Question: Describe the condition in detail:
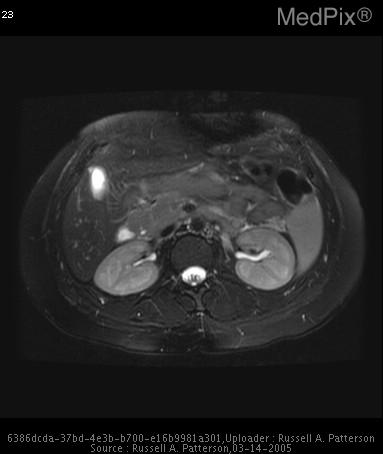
Answer: The disease is discussed as: Acute cholecystitis typically presents with right upper quadrant or periumbilical abdominal pain that may radiate to the back or shoulder, fever, and leukocytosis.  The gallbladder becomes inflamed due to blockage of the cystic duct--not all gallstones produce enough irritation to produce inflammation.  Many people with gallstones are asymptomatic, some have episodes of biliary colic, and others develop cholecystitis.
        The diagnosis is most commonly made via ultrasound, which may show presence of gallstones, gallbladder wall thickening, and/or pericholic fluid.  Studies have shown that US is fairly sensitive in >80% of cases.  One study reported by M.T. Keogan suggested that MRCP with half-Fourier RARE sequence has a sensitivity of 91% and specificity of 79% for acute cholecystitis though other studies suggest lower sensitivity (70%).  For detection of stones in the cystic duct, however, MRCP is indisputably more reliable than ultrasound; with reported sensitivity and specificity of 95 and 97 percent.  ERCP has, in the past, been commonly used for visualization of the ductal system and is useful for concurrent stone extraction, stent insertion, or biopsy.  But MRCP has become useful because it is less invasive and does not require addition of contrast--hence decreasing procedure morbidity.
       Left untreated, cholecystitis may resolve.  But due to the various complications which can occur such as gallbladder gangrene, perforated gallbladder, or cholecystoenteric fistula leading to gallstone ileus, removal of the gallbladder is the preferred method of treatment and is commonly performed via laparoscopic method converted to open cholecystectomy as needed.